Question: What are the imaging findings?
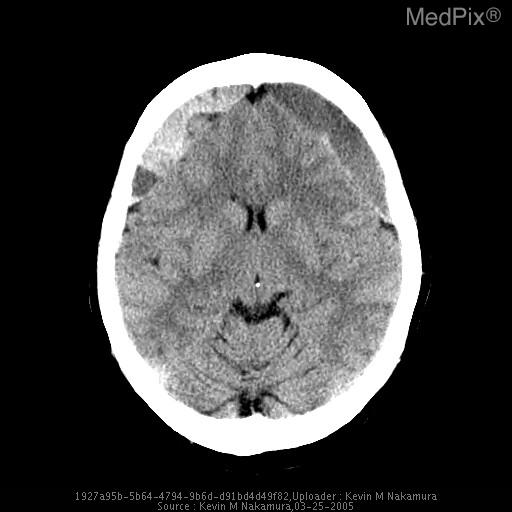
Answer: The imaging shows Non-contrast CT of the brain demonstrates bilateral frontal subdural hemorrhages of varying chronicity.  The right collection contains some prominent areas of high density, consistent with acute on-chronic hemorrhage. The left collection also contains a small amount of high density that may also represent acute blood.  Overall, these collections are roughly symmetric in size and cause no midline shift.  There is no hydrocephaplus; the ventricular systems are smaller than expected for age, perhaps secondary to
compression by the extraaxial fluid collections. Noncontrast CT of the brain demonstrates bilateral acute-on-chronic subdural hematomas. The higher density collections generally correspond to the acute portions of the hemorrhage. However, patients on anticoagulant therapy may completely lack the ability to form a clot, which is the hyperdensity we see on CT.  In these patients, the acute portion of the hemorrhage may be hypodense..